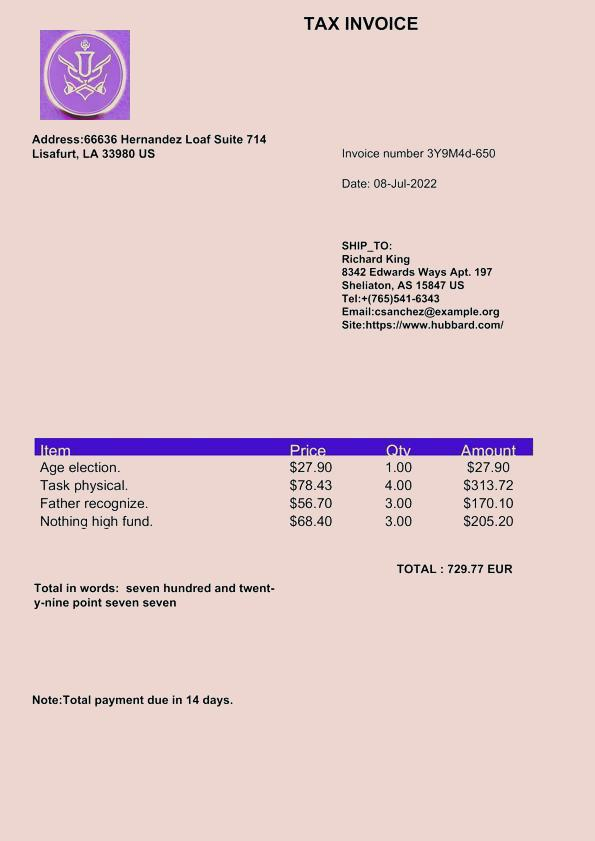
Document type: Invoice